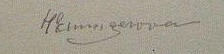
Signature of: helena emingerová